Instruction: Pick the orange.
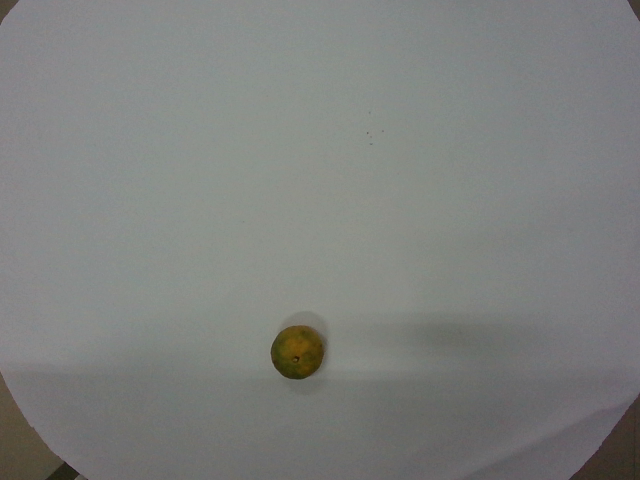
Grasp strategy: vertical